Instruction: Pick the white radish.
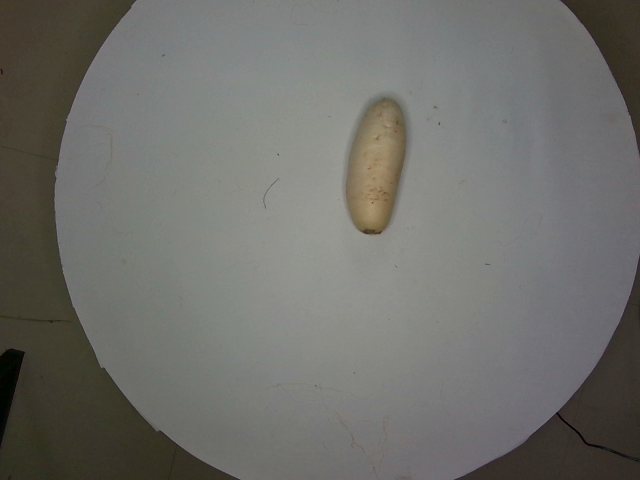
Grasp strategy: vertical